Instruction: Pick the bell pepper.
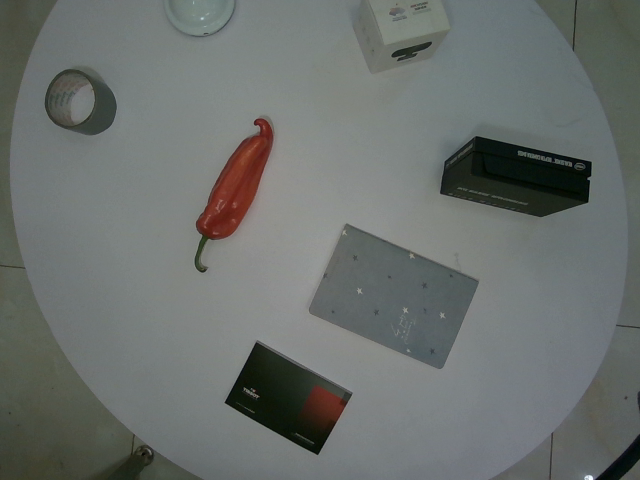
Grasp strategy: vertical